Question: How does the patient history play a role?
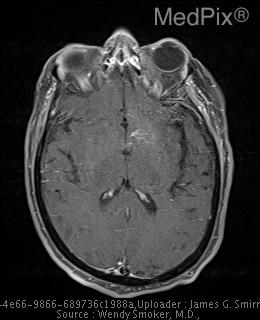
Answer: The patient's history of 76 y.o. woman who fell; LOC; no trauma to head; twisted ankle is key in understanding the case.